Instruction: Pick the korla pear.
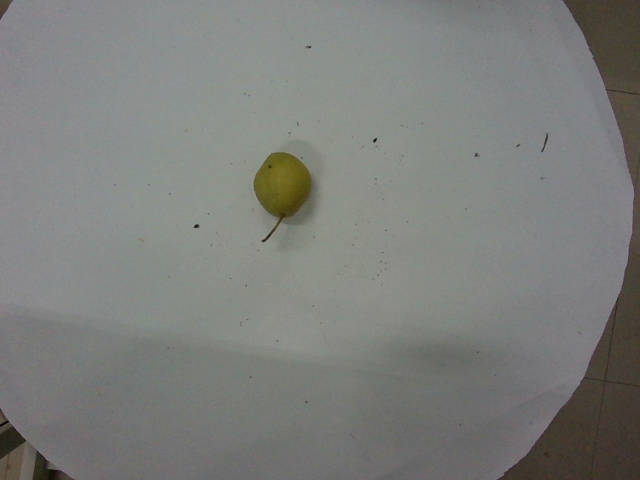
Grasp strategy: vertical